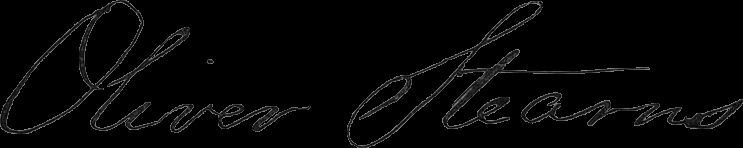
Signature of: oliver stearns